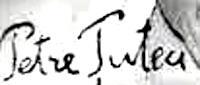
Signature of: petre țuțea